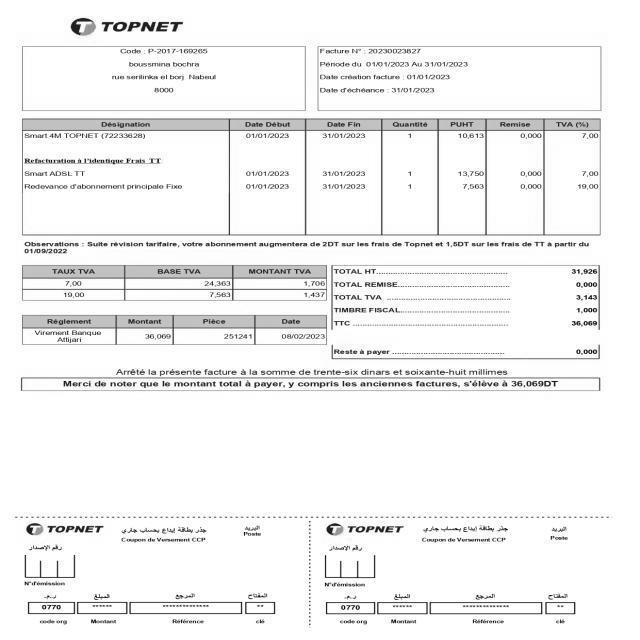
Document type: Invoice